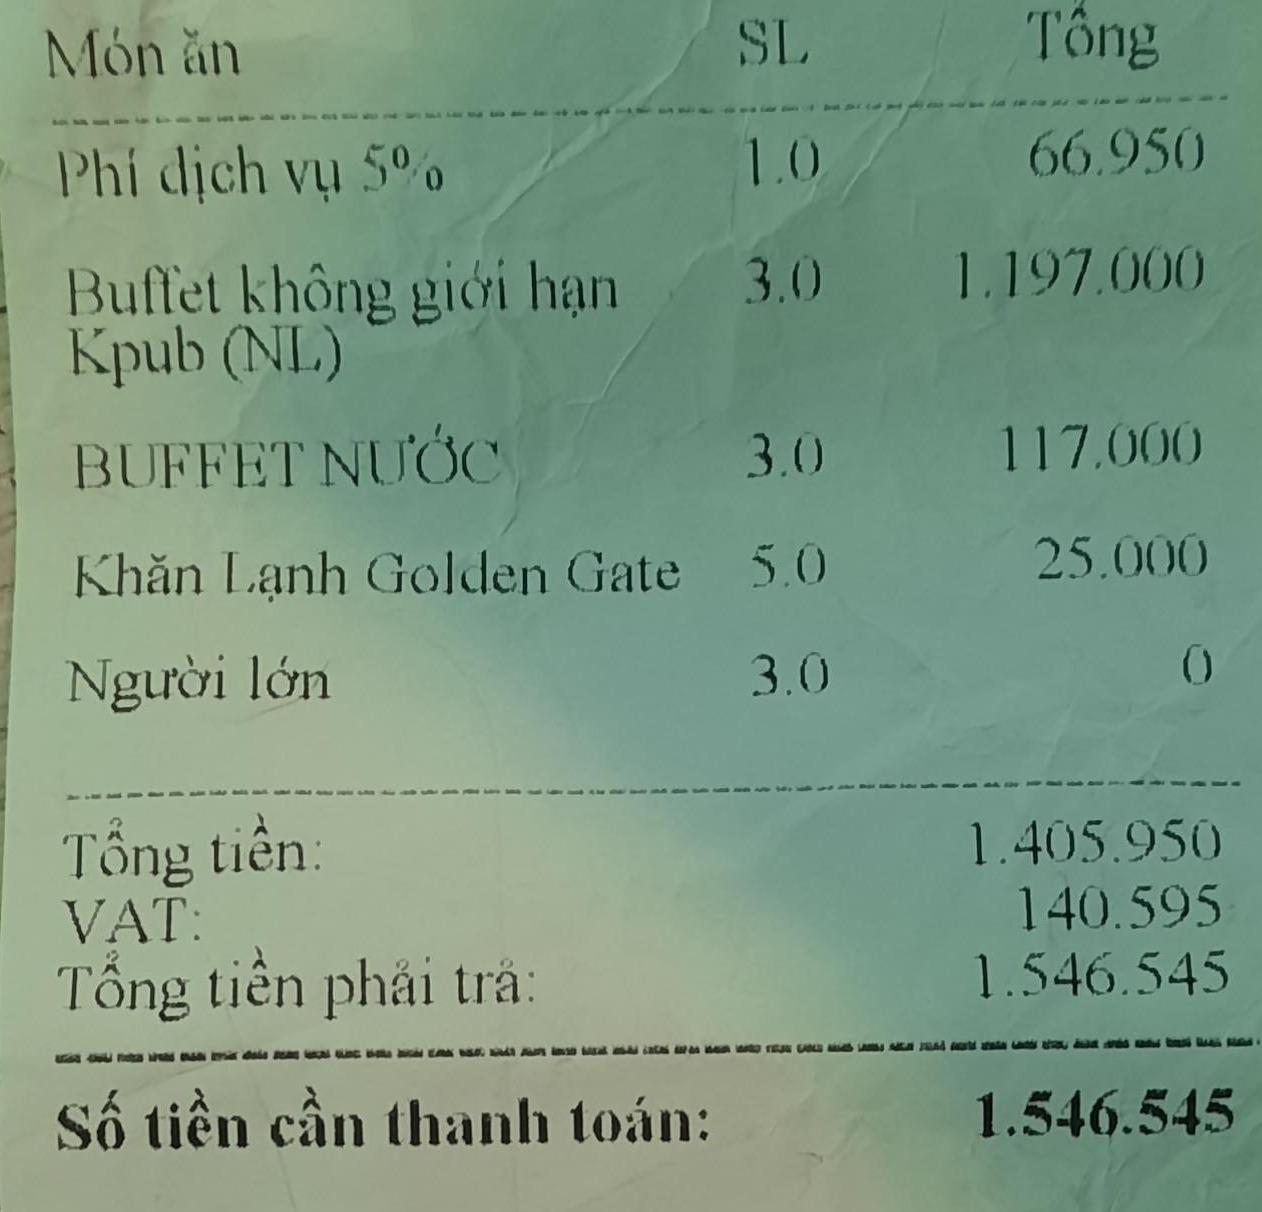
<table>
<tr>
<th>Món ăn</th>
<th>SL</th>
<th>Tổng</th>
</tr>
<tr>
<td>Phí dịch vụ 5%</td>
<td>1.0</td>
<td>66.950</td>
</tr>
<tr>
<td>Buffet không giới hạn Kpub (NL)</td>
<td>3.0</td>
<td>1.197.000</td>
</tr>
<tr>
<td>BUFFET NƯỚC</td>
<td>3.0</td>
<td>117.000</td>
</tr>
<tr>
<td>Khăn Lạnh Golden Gate</td>
<td>5.0</td>
<td>25.000</td>
</tr>
<tr>
<td>Người lớn</td>
<td>3.0</td>
<td>0</td>
</tr>
</table>

Tổng tiền: 1.405.950
VAT: 140.595
Tổng tiền phải trả: 1.546.545

Số tiền cần thanh toán: 1.546.545